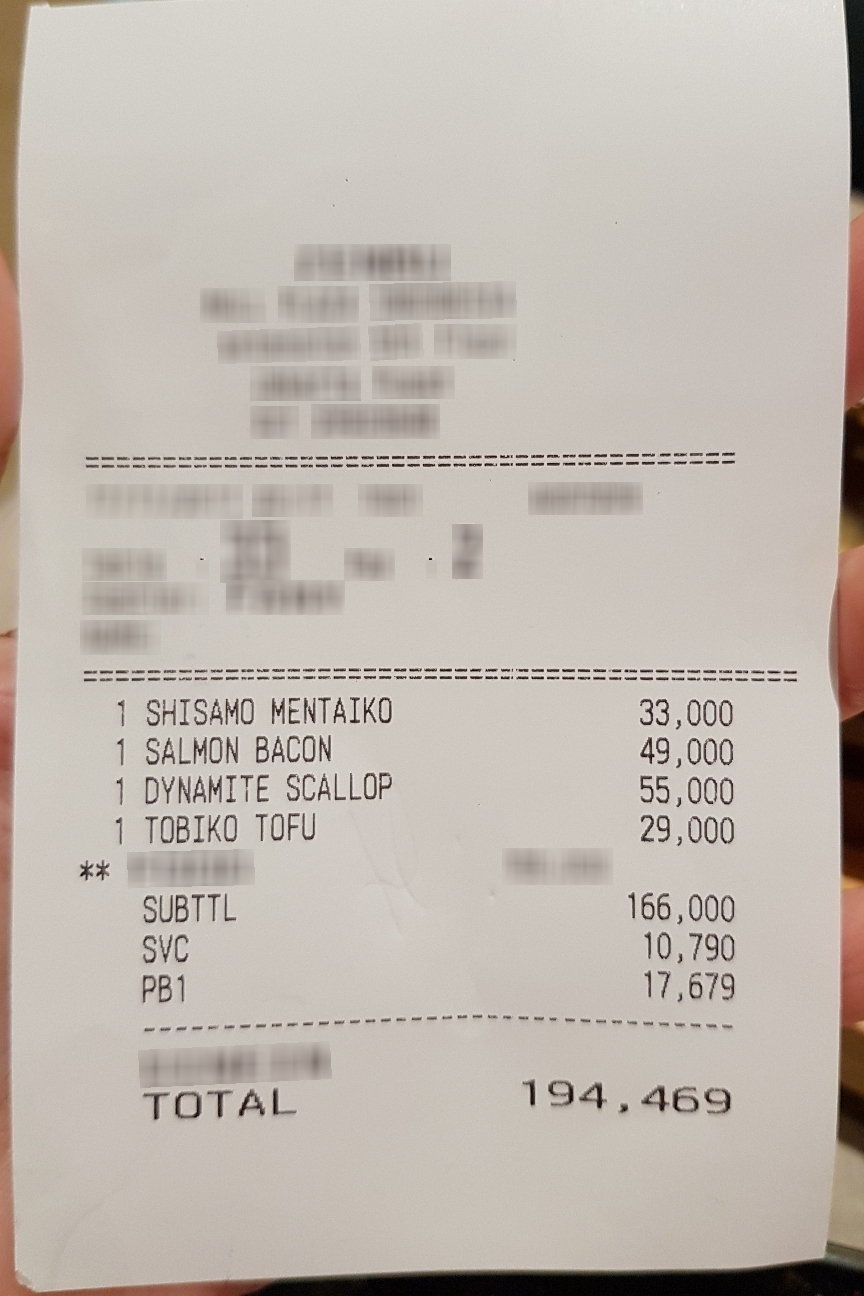
Number of items: 4
Subtotal: 166,000
Service charge: 10,790
Tax: 17,679
Total: 194,469
OCR text regions:
text: SUBTTL
text: 166,000
text: PB1
text: 17,679
text: SVC
text: 10,790
text: 1
text: SHISAMO
text: MENTAIKO
text: 33,000
text: 1
text: SALMON
text: BACON
text: 49,000
text: 1
text: DYNAMITE
text: SCALLOP
text: 55,000
text: 1
text: TOBIKO
text: TOFU
text: 29,000
text: TOTAL
text: 194,469